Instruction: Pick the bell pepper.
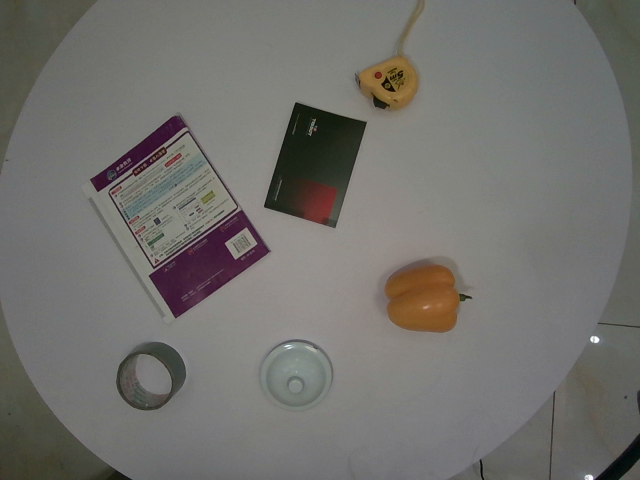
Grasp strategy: vertical